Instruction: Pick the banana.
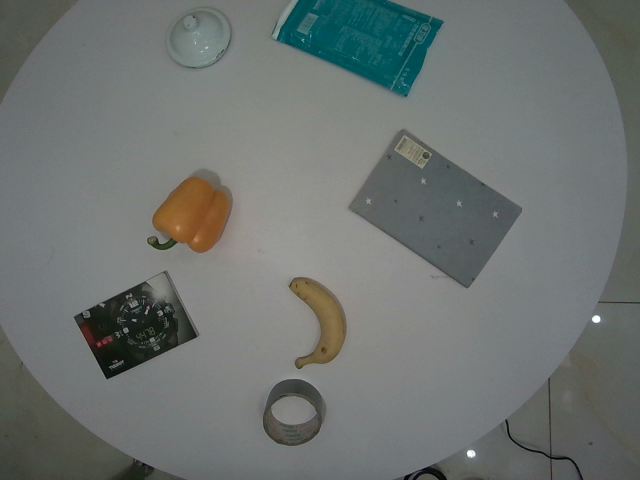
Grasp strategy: vertical